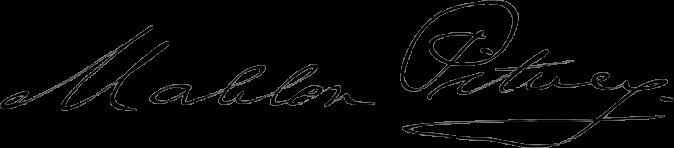
Signature of: mahlon pitney